Question: What is the filing due date as per the document?
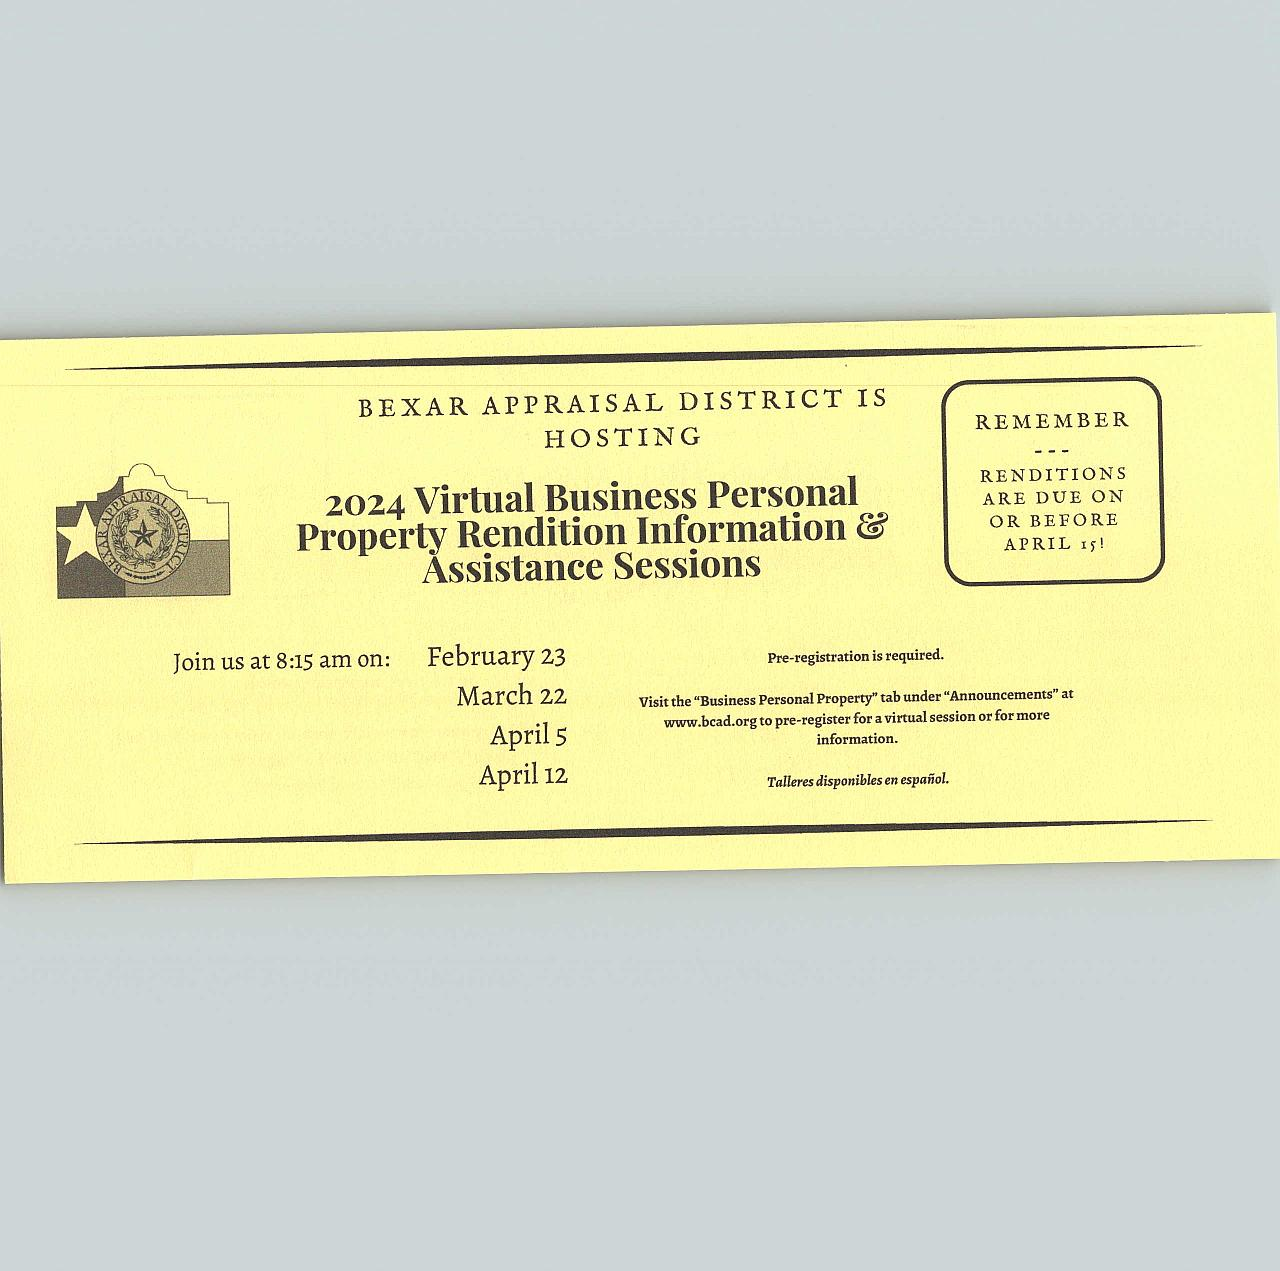
Answer: "April 1st"